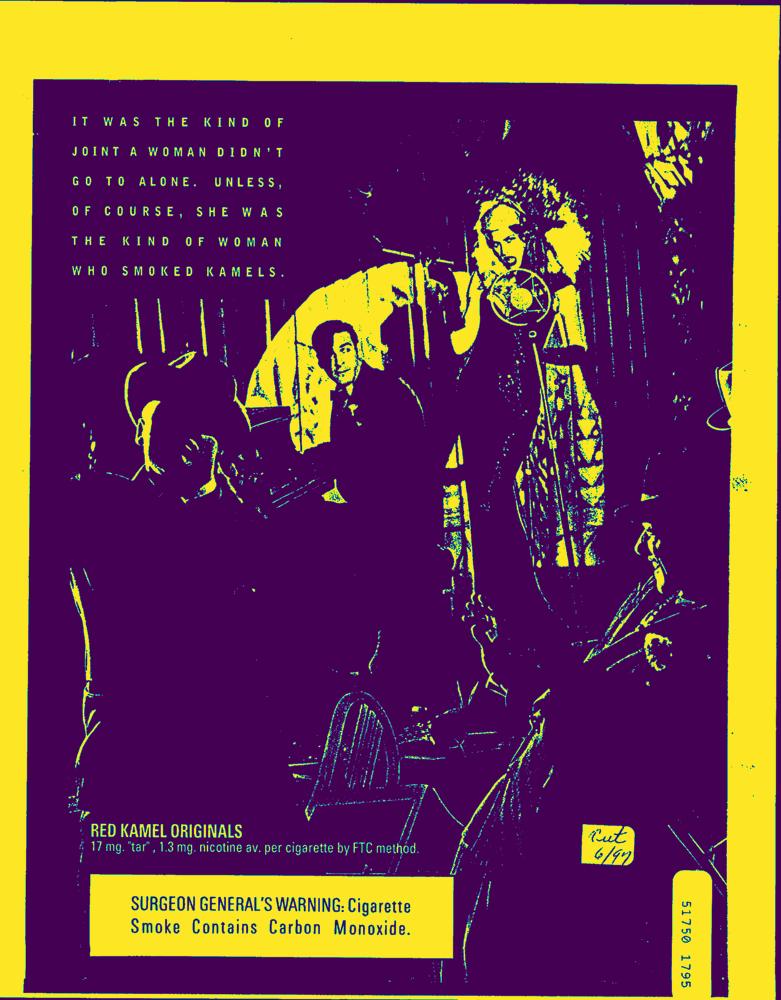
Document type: AD